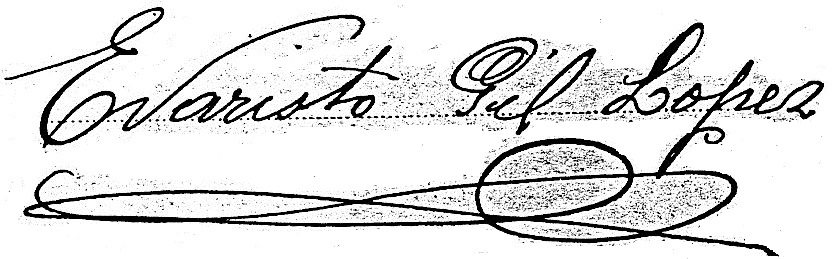
Signature of: evaristo gil